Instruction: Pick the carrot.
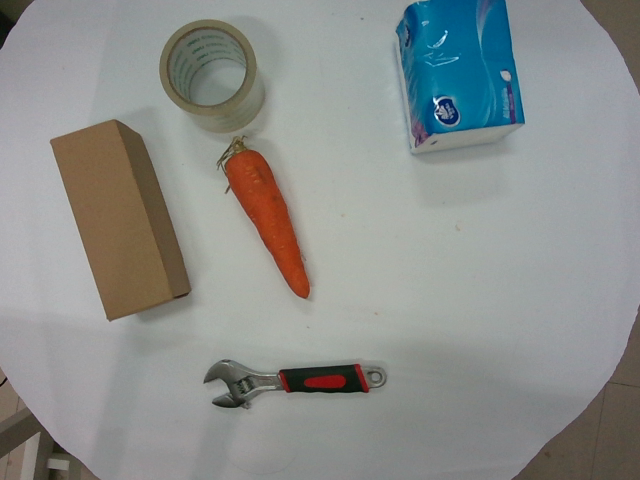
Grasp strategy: vertical